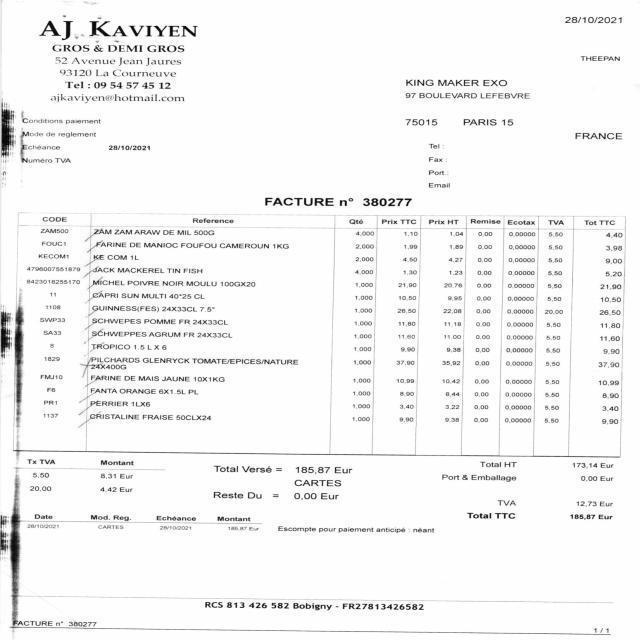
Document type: Invoice